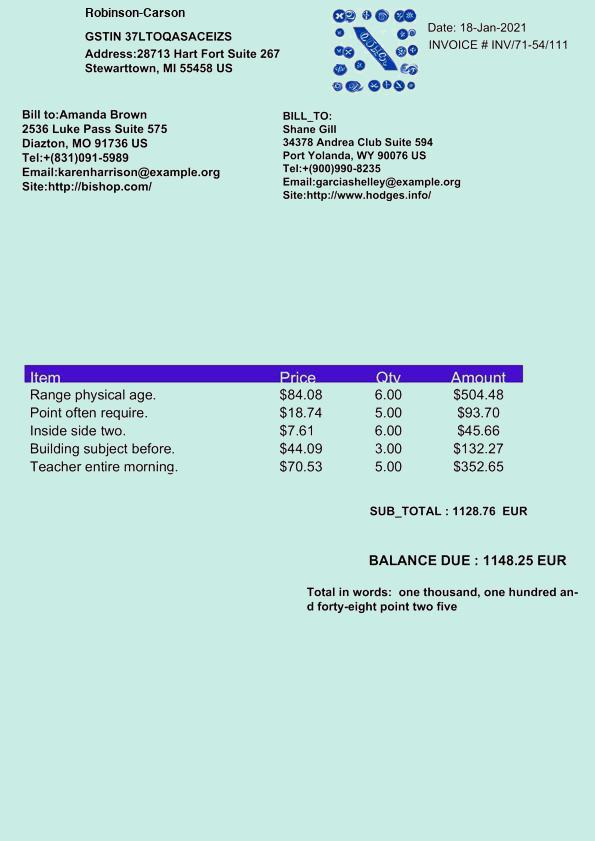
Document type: Invoice